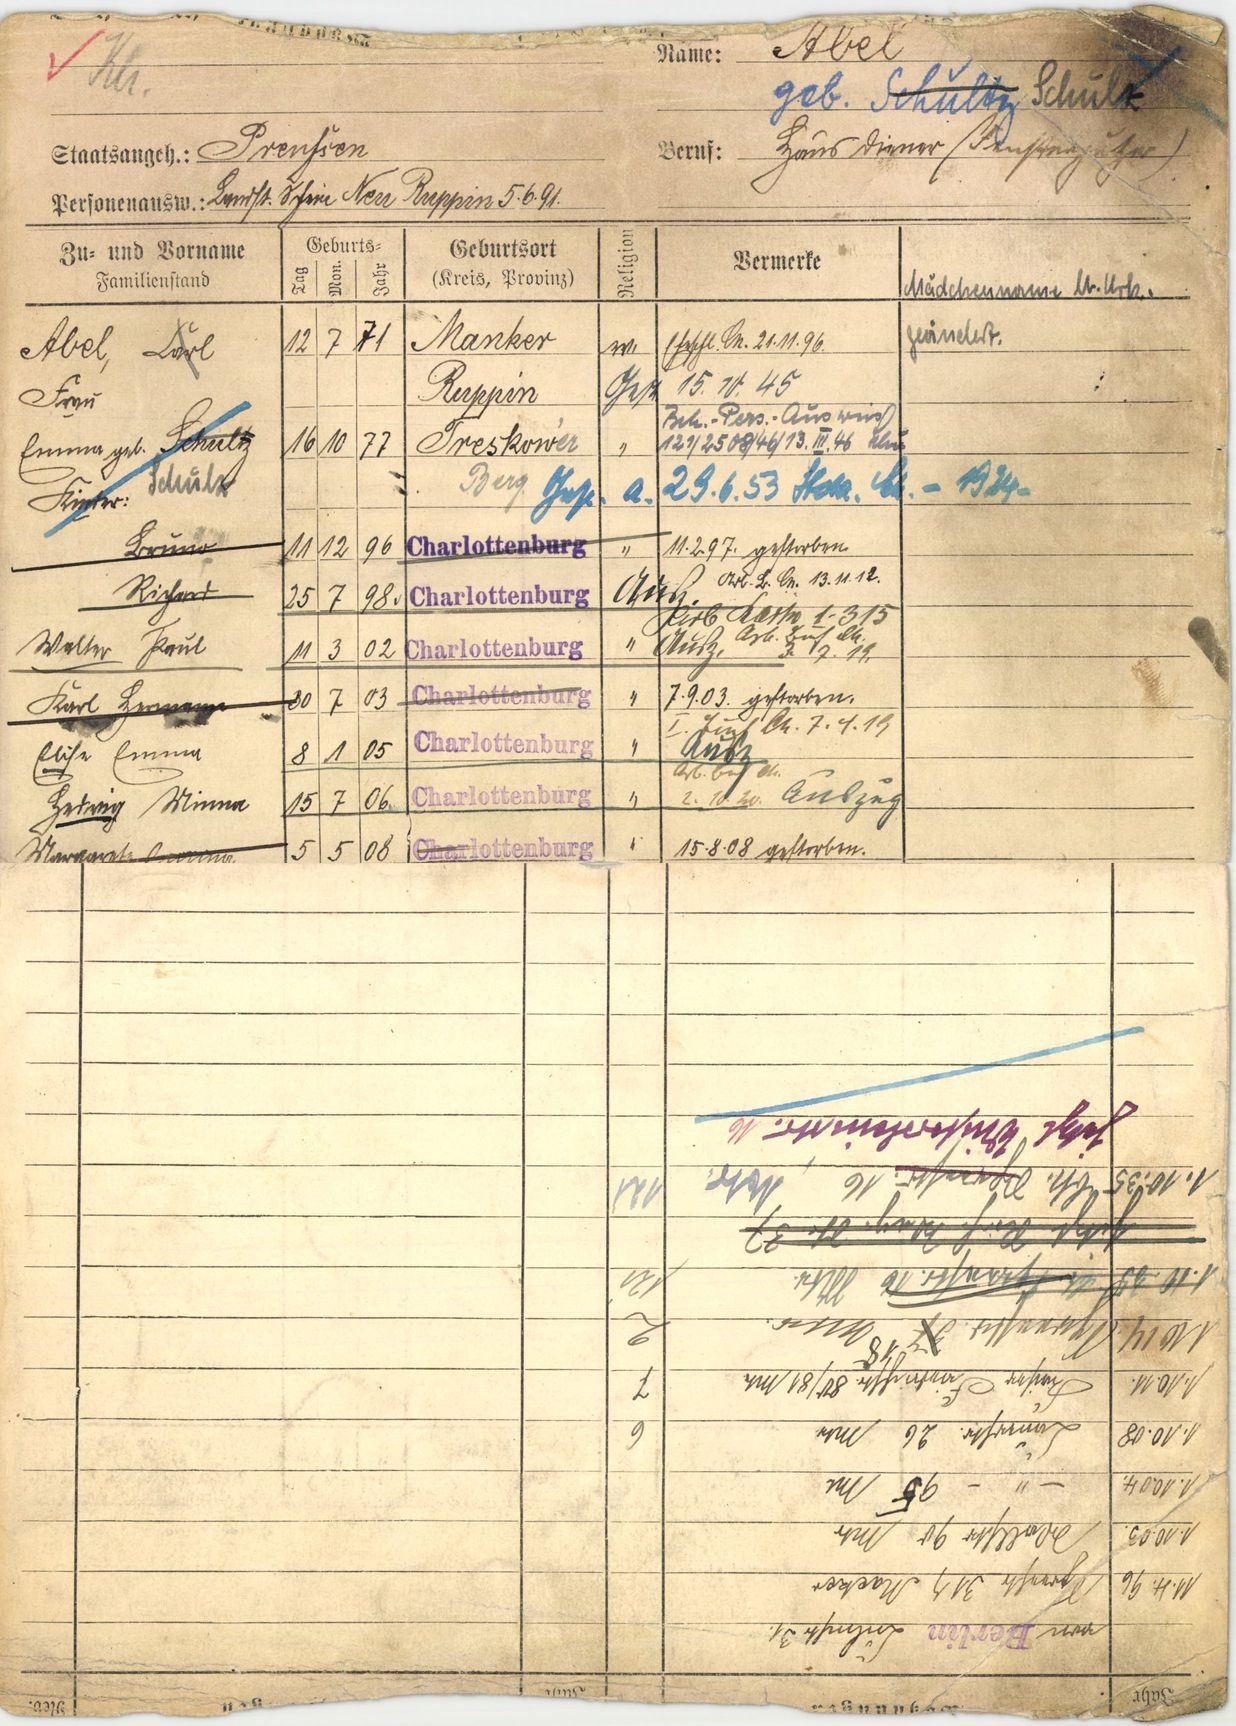
Abel
geb. Schultz Schulz